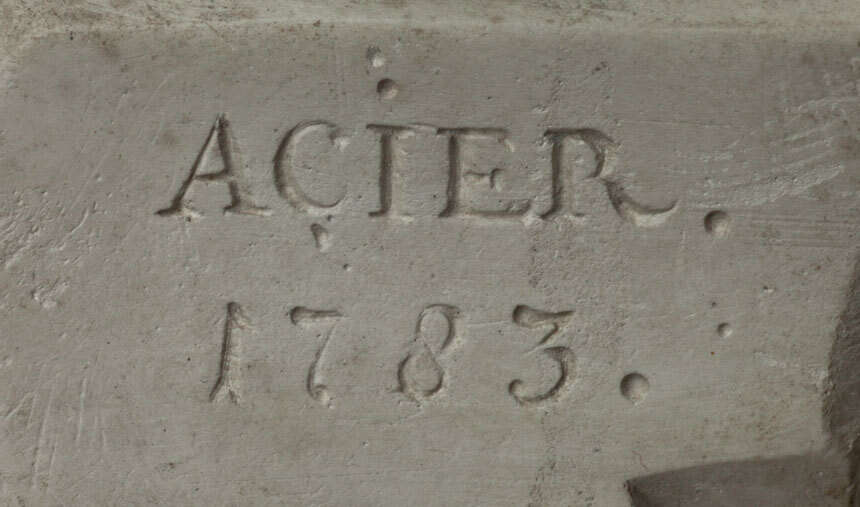
Signature of: michel victor acier